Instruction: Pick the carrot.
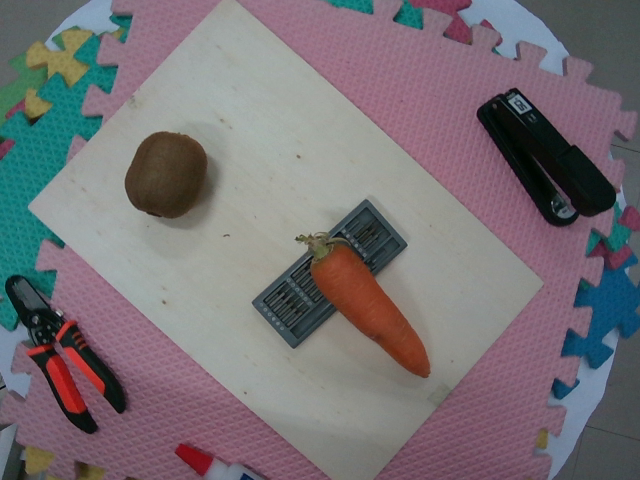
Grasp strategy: vertical